Question: What is the main concern?
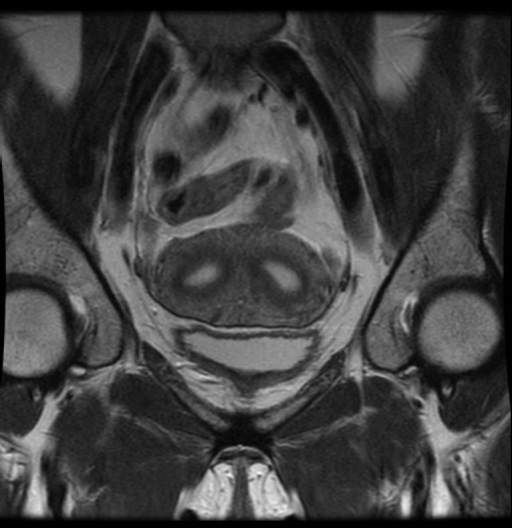
Answer: The findings suggest Bicornuate uterus with uterine tissue between horns. Replace this - DESCRIPTION OF THE IMAGE OR FINDINGS.. The patient might have a history of G1P0A1L0 with 6-7 episodes abnormal menstrual bleeding, FMH included Pt's mother took DES.